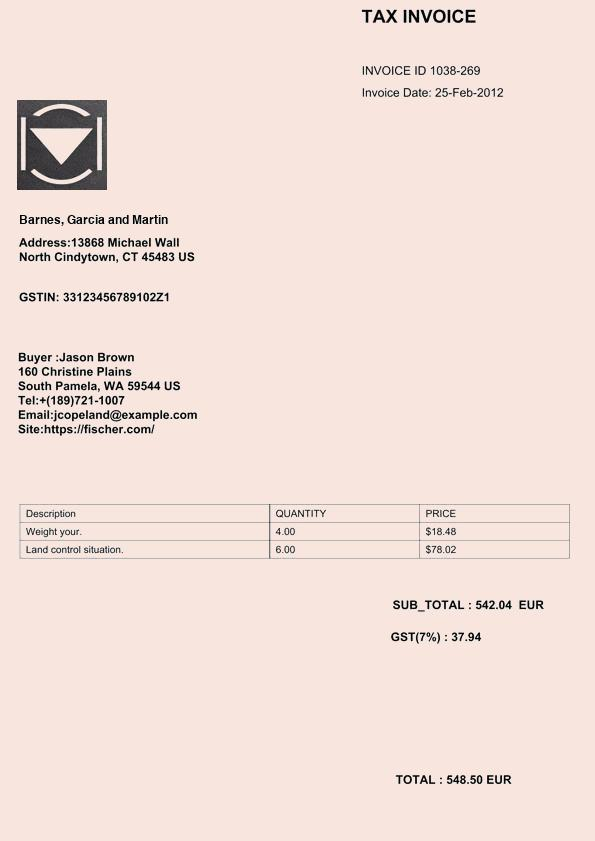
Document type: Invoice